Question: What is the suspected problem?
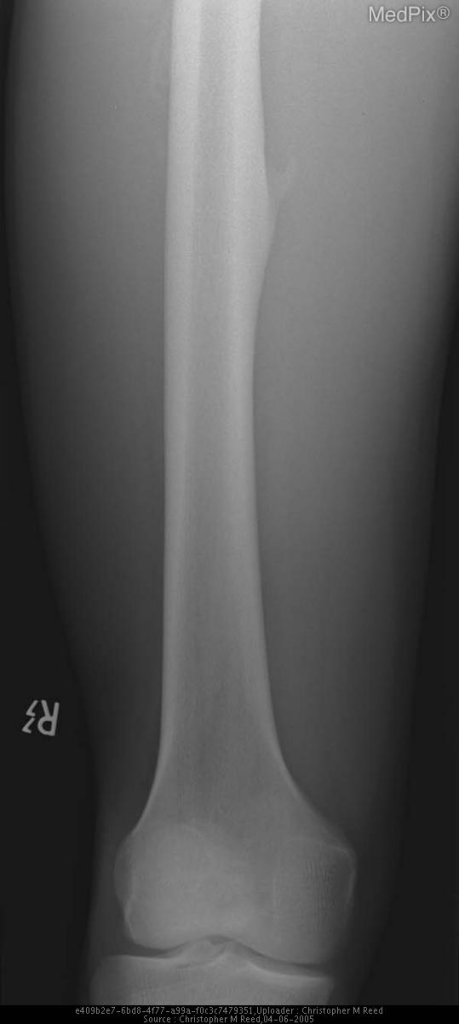
Answer: The findings suggest Irregular soft tissue calcification is seen adjacent to the lateral aspect of the mid right femur, underlying site of known prior trauma and now-palpable soft tissue mass. Cortical contiguity is uncertain. Additionally, there is curvilinear extension of the posteromedial mid right femoral cortex consistent with a chronic tug lesion of the thigh adductors.. Irregular soft tissue calcification is seen adjacent to the lateral aspect of the mid right femur, underlying site of known prior trauma and now-palpable soft tissue mass. Cortical contiguity is uncertain. Additionally, there is curvilinear extension of the posteromedial mid right femoral cortex consistent with a chronic tug lesion of the thigh adductors.. The patient might have a history of 24 year old male with history of blunt trauma to right thigh, presents with palpable soft tissue mass at site of injury..